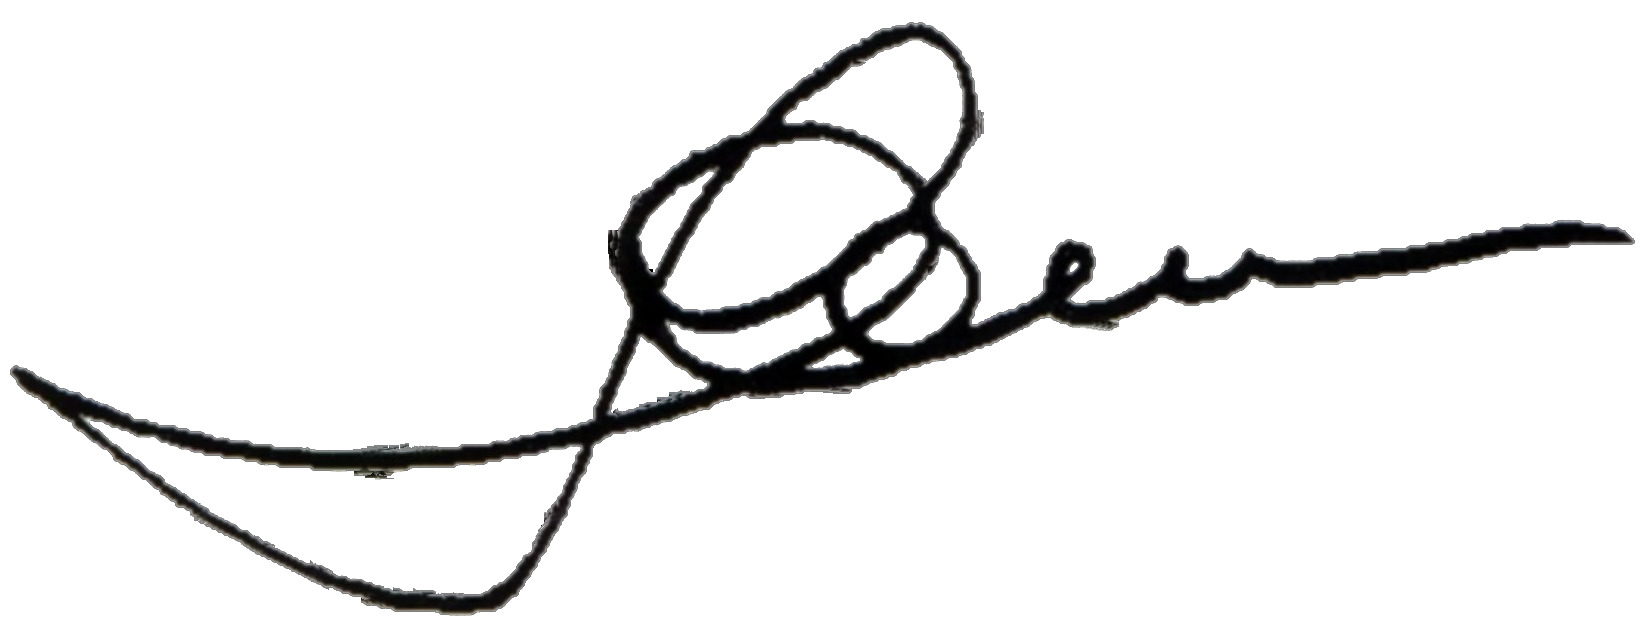
Signature of: leonid shkadov